Question: What is the potential diagnosis?
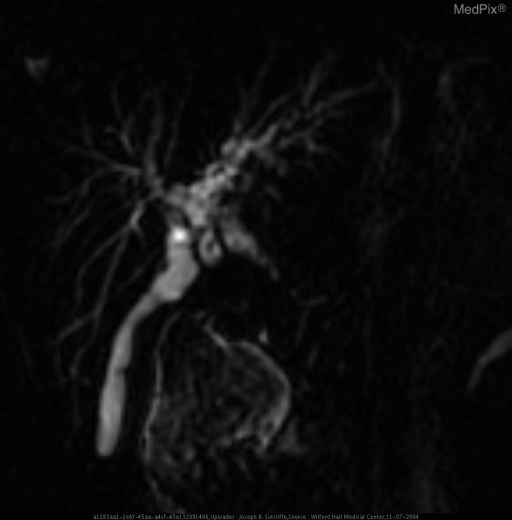
Answer: The possible diagnosis includes Primary sclerosing cholangitis
Ascending cholangitis
Cholangiocarcinoma
Primary biliary cirrhosis.